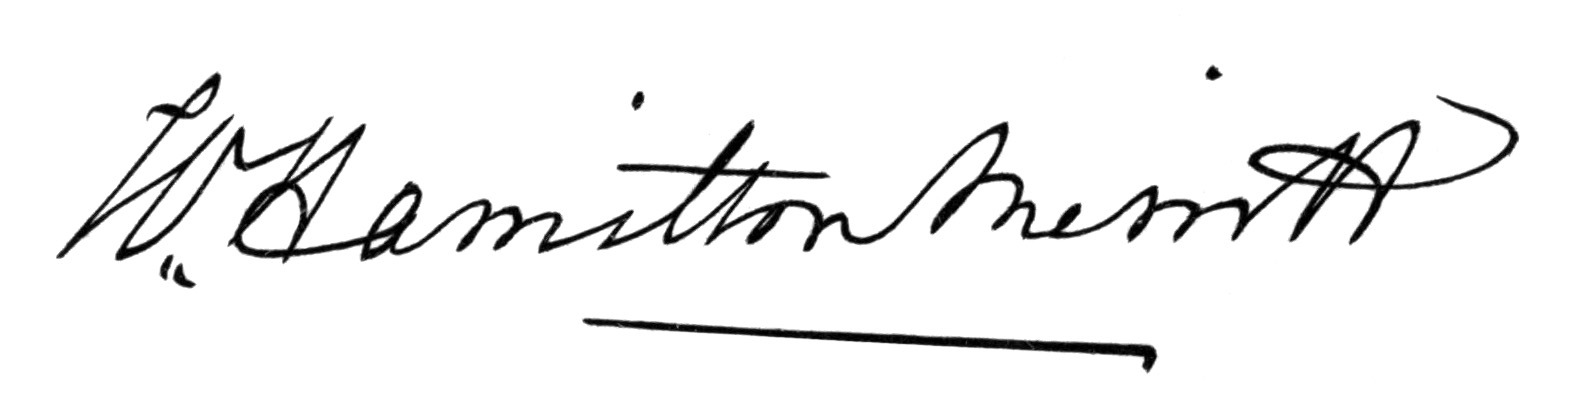
Signature of: william hamilton merritt